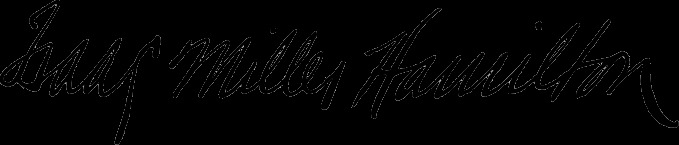
Signature of: isaac miller hamilton